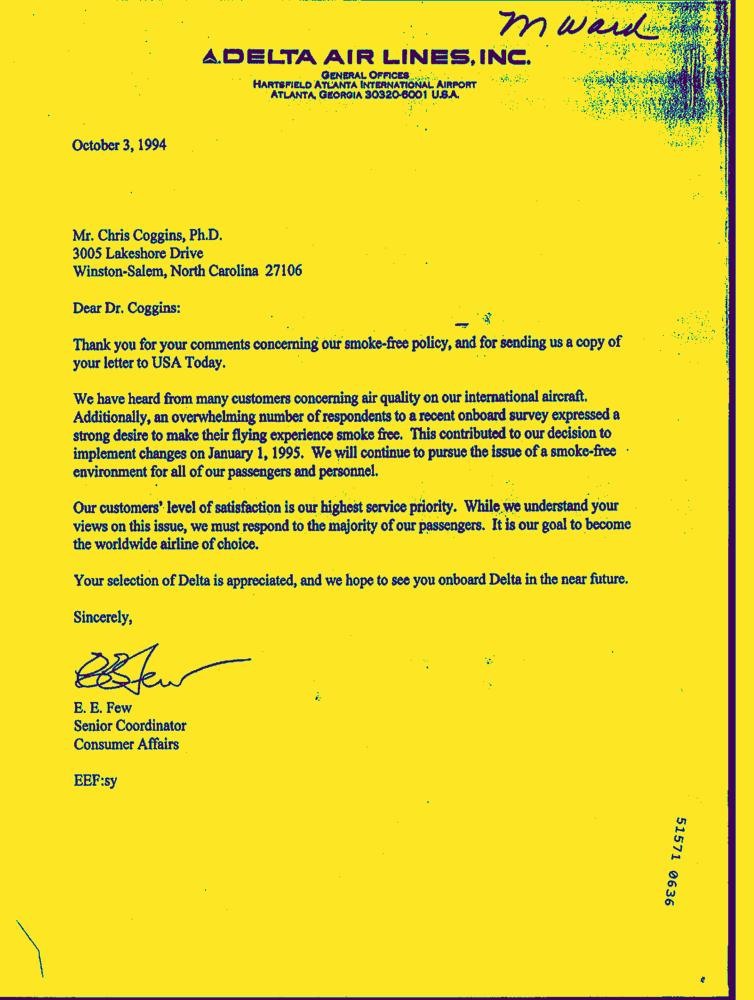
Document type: Letter-Doc